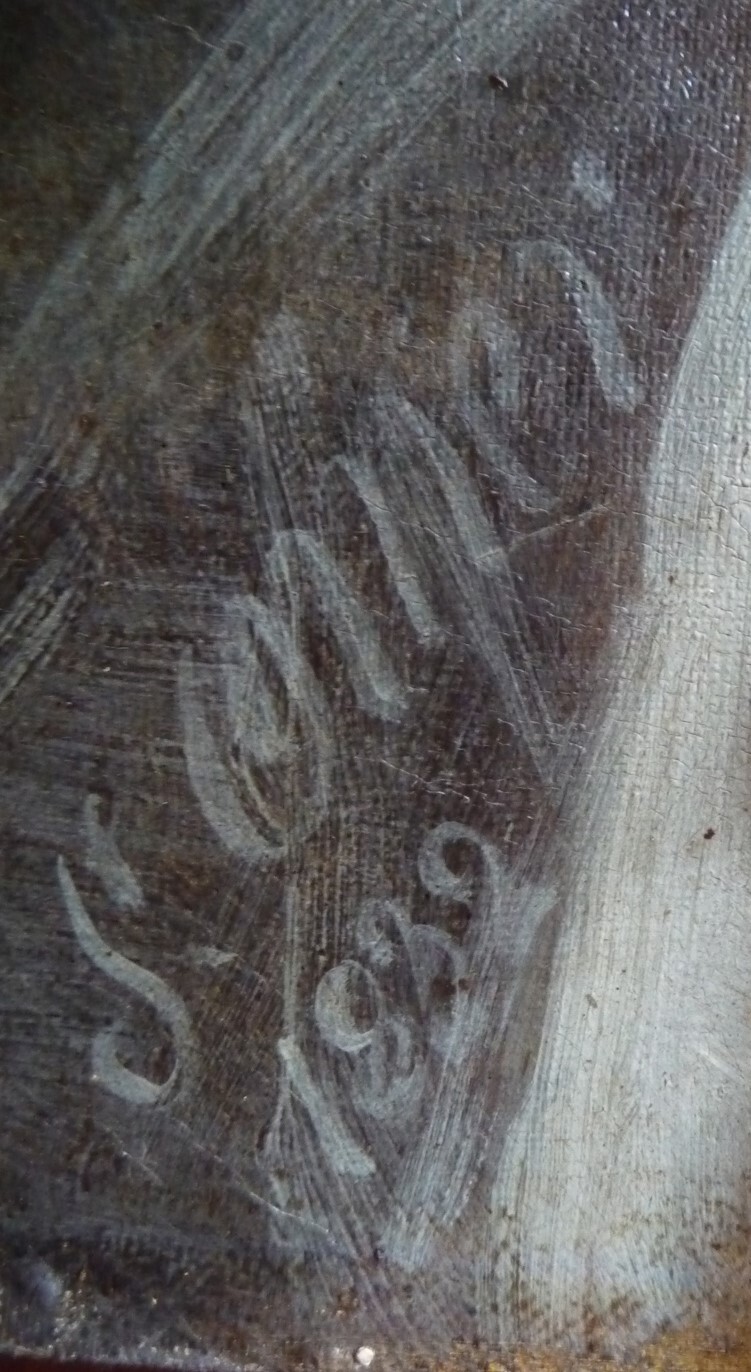
Signature of: augustine cochet de saint omer